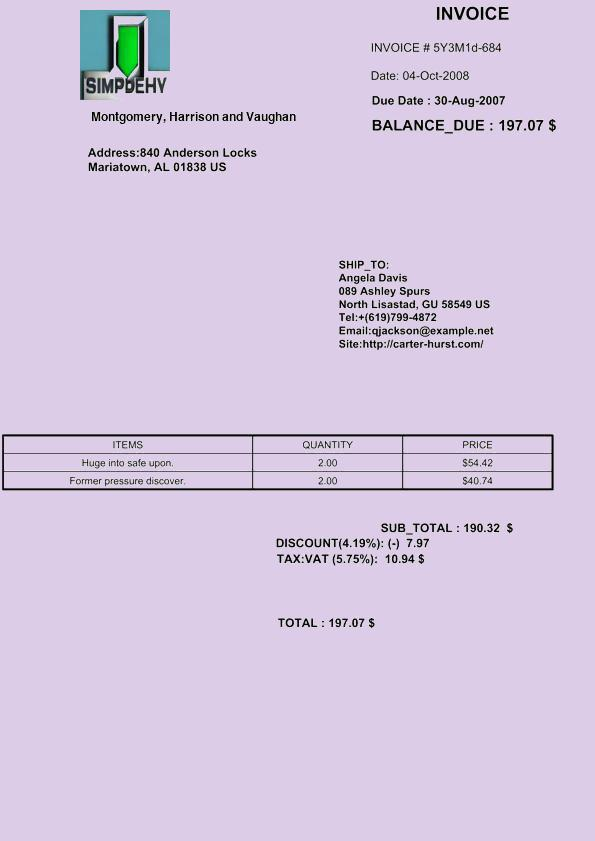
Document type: Invoice